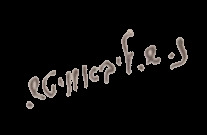
Signature of: nehemiah samuel libowitz